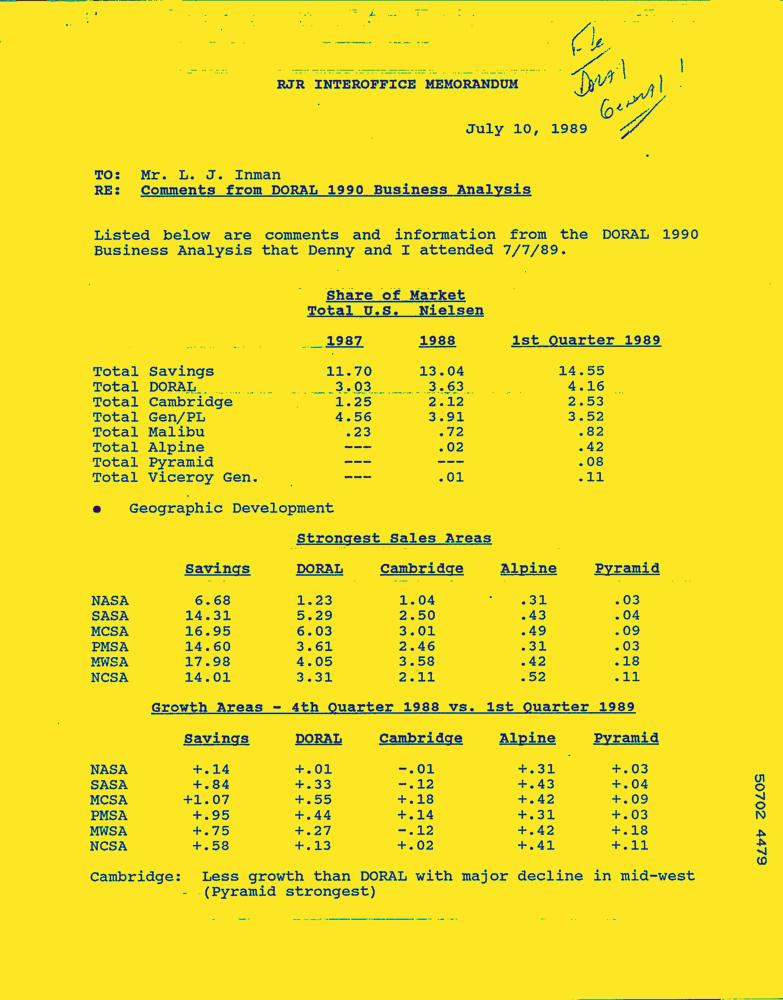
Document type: Letter-Doc